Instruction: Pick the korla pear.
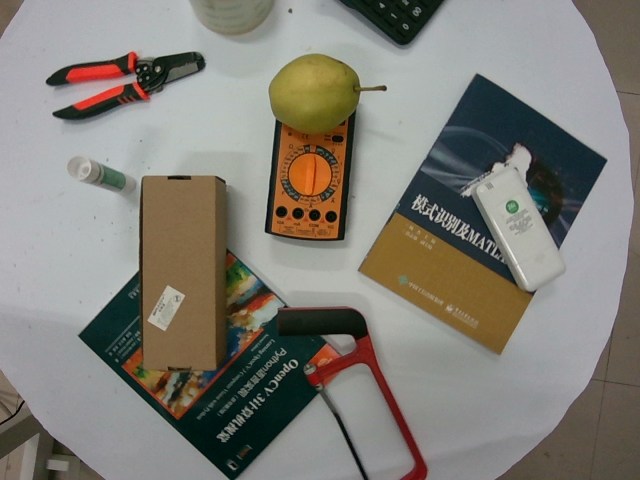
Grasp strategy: vertical